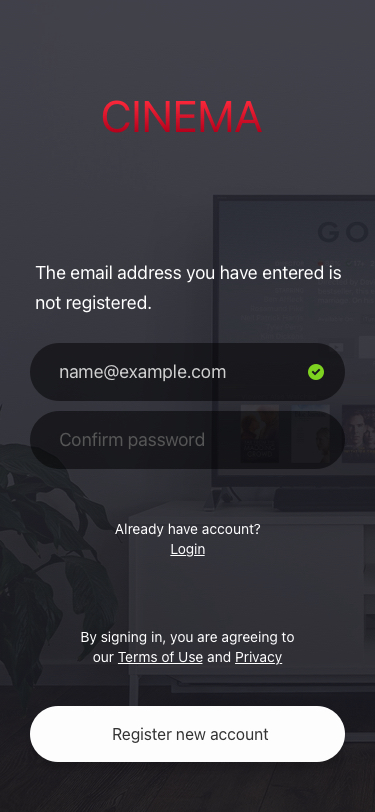
Text in this UI design:
Register new account
By signing in, you are agreeing to our Terms of Use and Privacy Policy.
Already have account? Login
Confirm password
name@example.com
The email address you have entered is not registered.
CINEMA